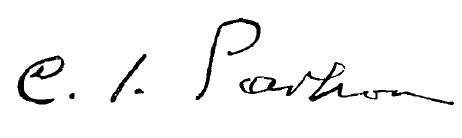
Signature of: constantin ion parhon